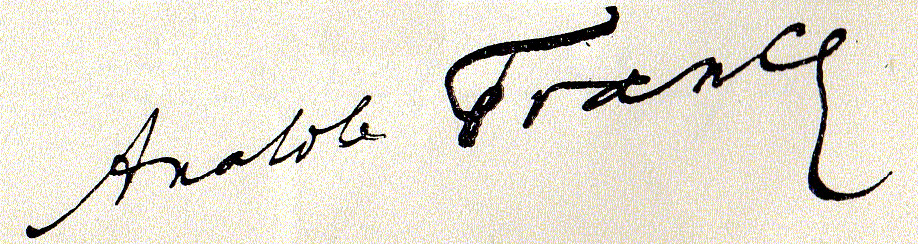
Signature of: anatole france